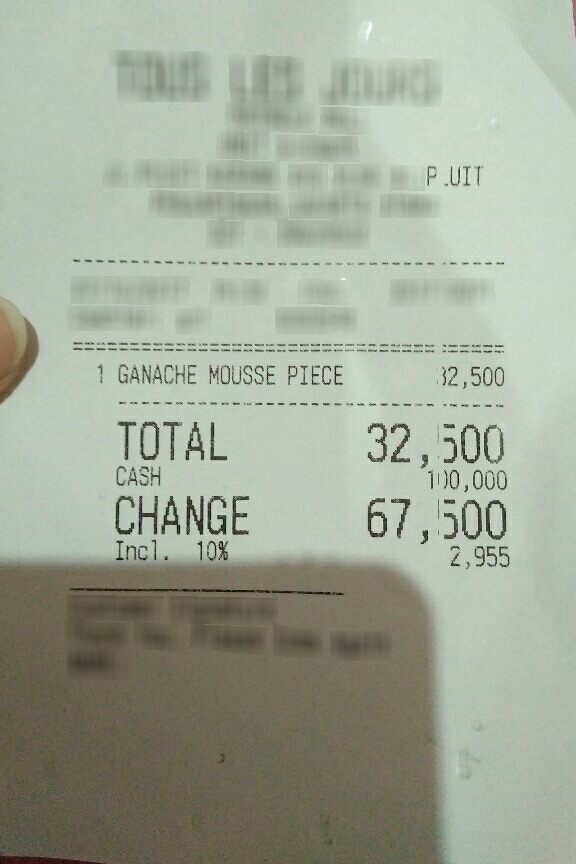
Number of items: 3
Tax: 2,955
Total: 32,500
OCR text regions:
text: Incl.
text: 10%
text: 2,955
text: TOTAL
text: 32,500
text: CASH
text: 100,000
text: CHANGE
text: 67,500
text: 1
text: GANACHE
text: MOUSSE
text: PIECE
text: 32,500